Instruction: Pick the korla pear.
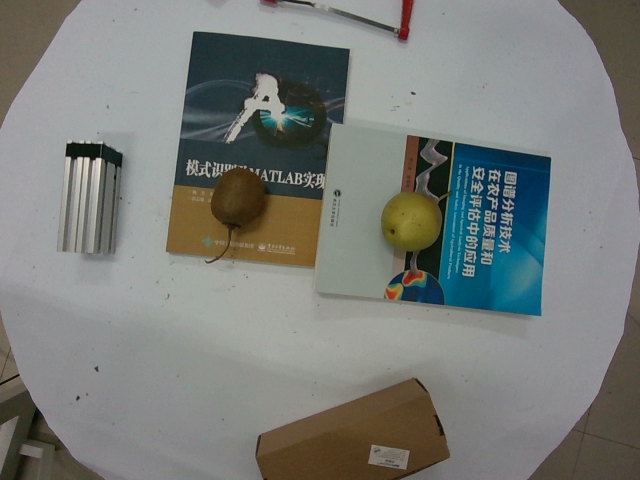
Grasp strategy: vertical